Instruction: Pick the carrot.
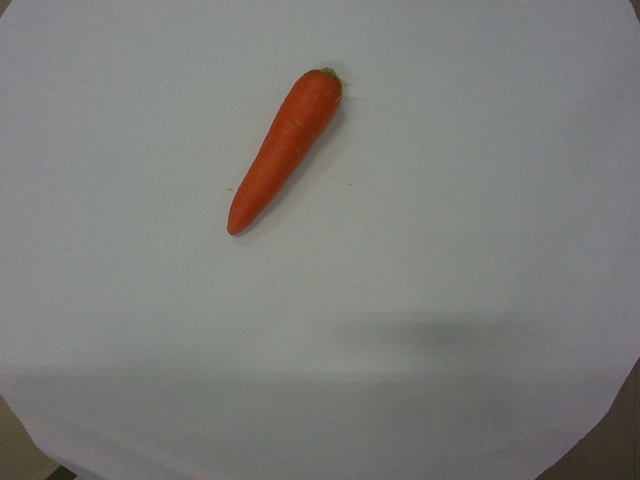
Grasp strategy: vertical